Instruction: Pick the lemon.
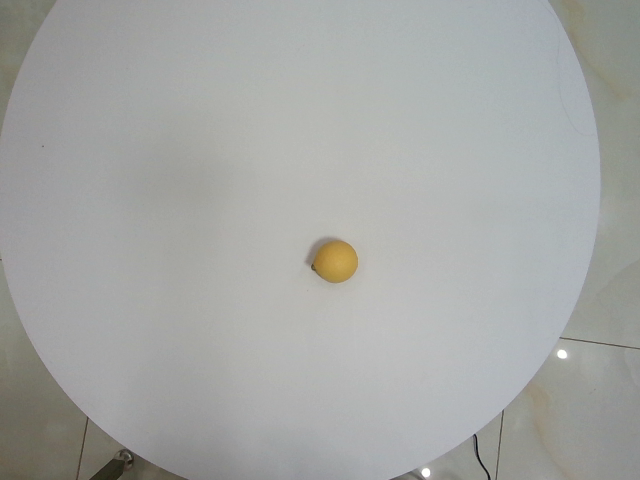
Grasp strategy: vertical